Question: What type of tax is indicated in the document, personal property or real estate?
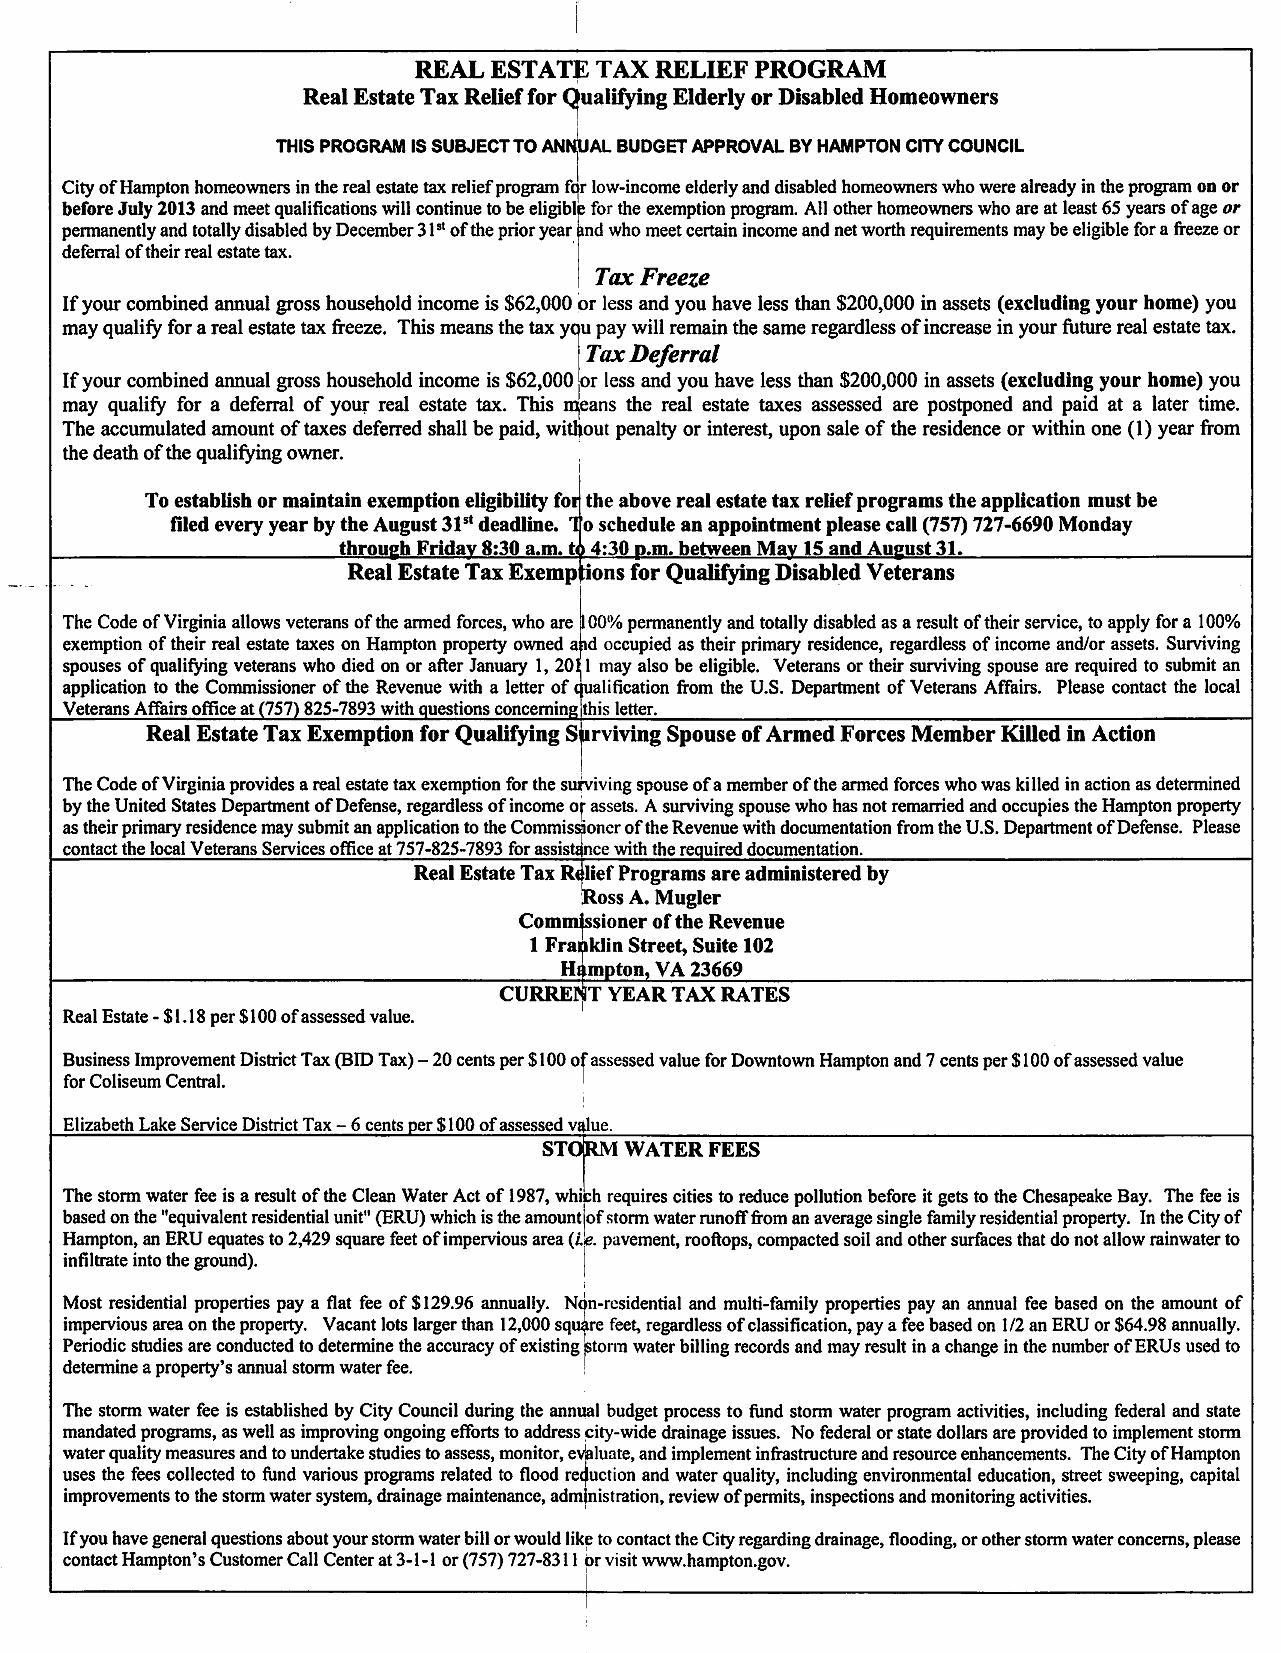
Answer: "Real Estate Tax"